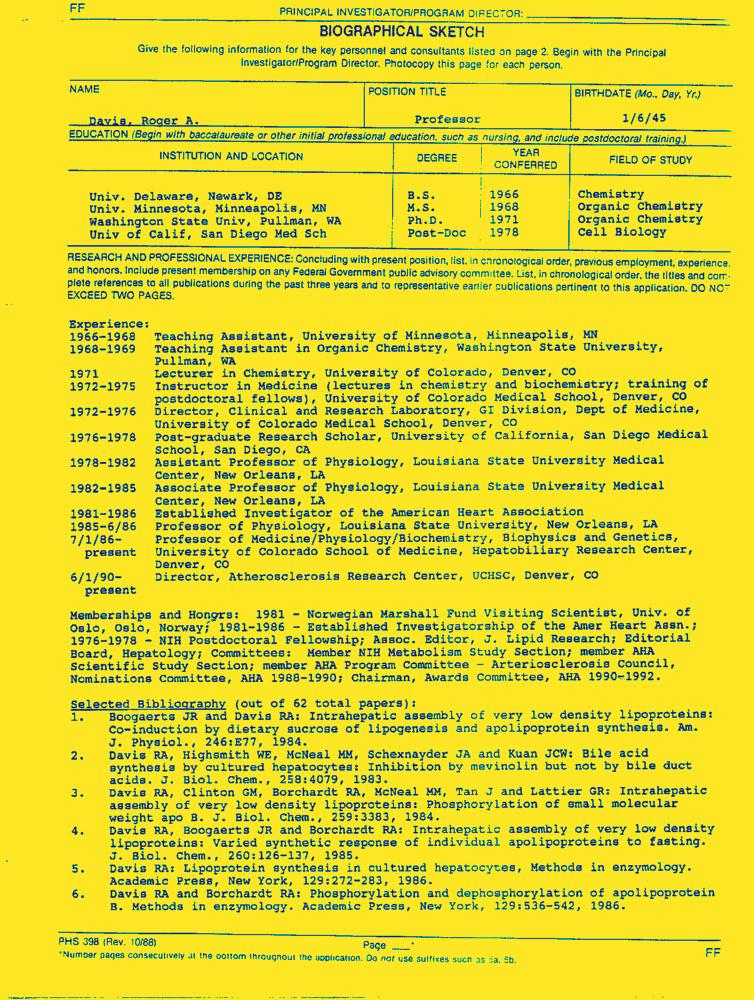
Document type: Resume-Doc